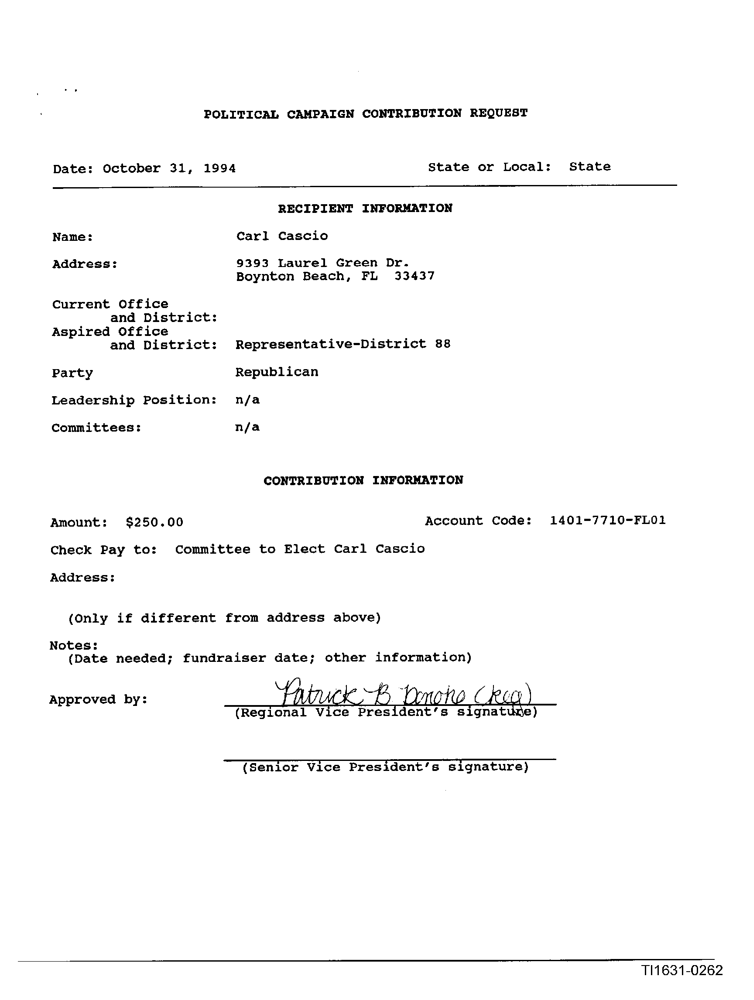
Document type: Invoice